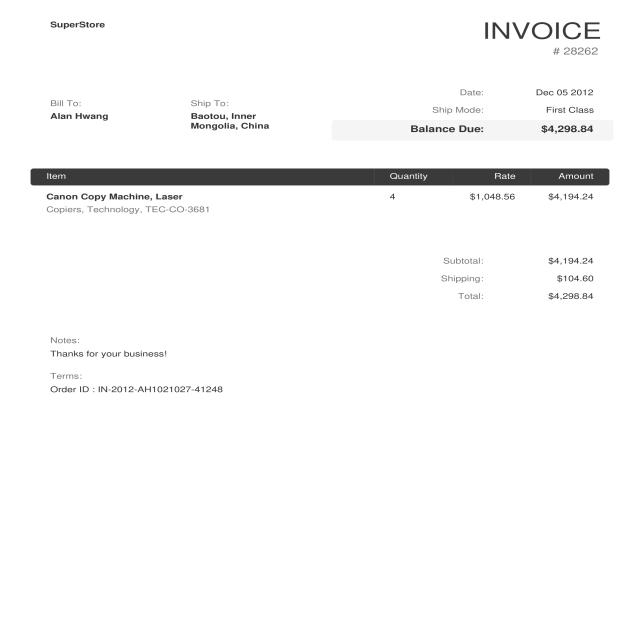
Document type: Invoice